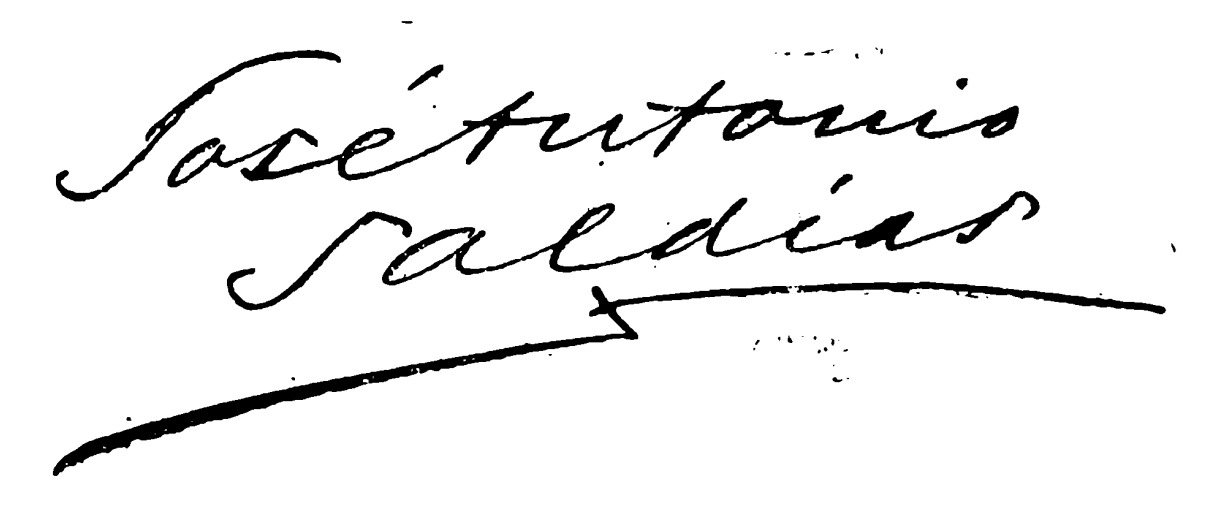
Signature of: josé antonio saldías